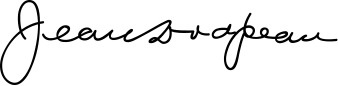
Signature of: jean drapeau